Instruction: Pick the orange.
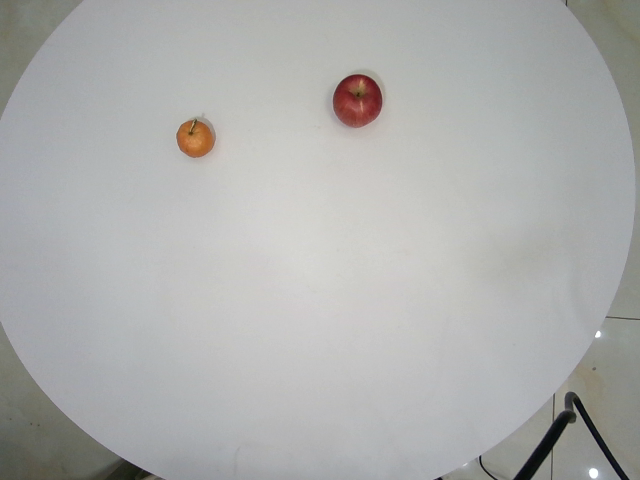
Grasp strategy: vertical